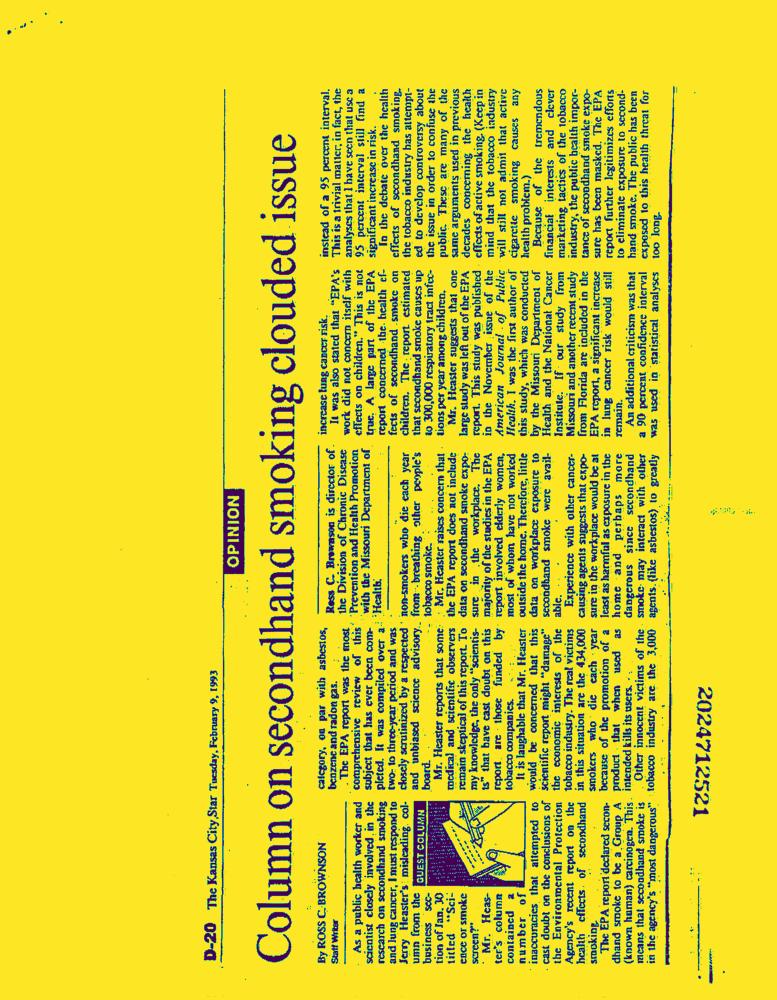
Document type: News-Article